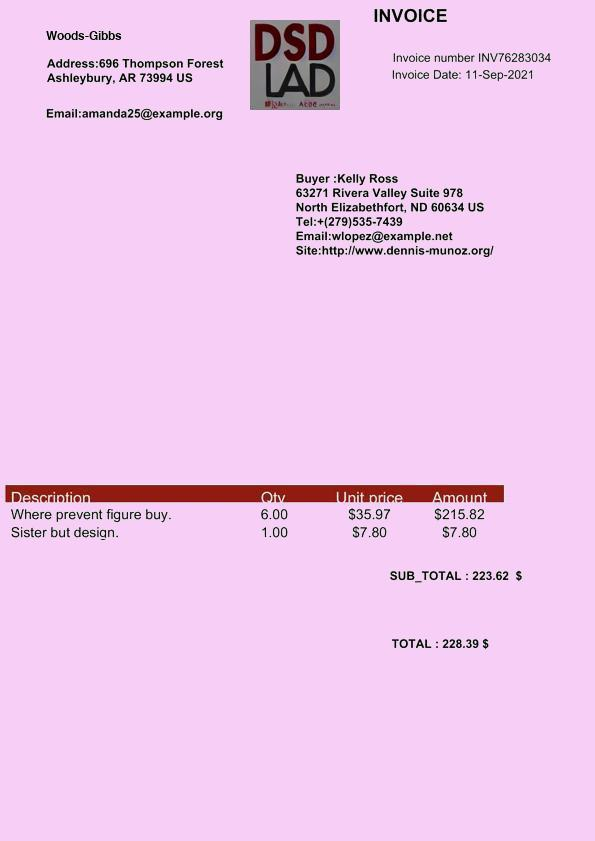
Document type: Invoice